Question: Which state is mentioned in the document?
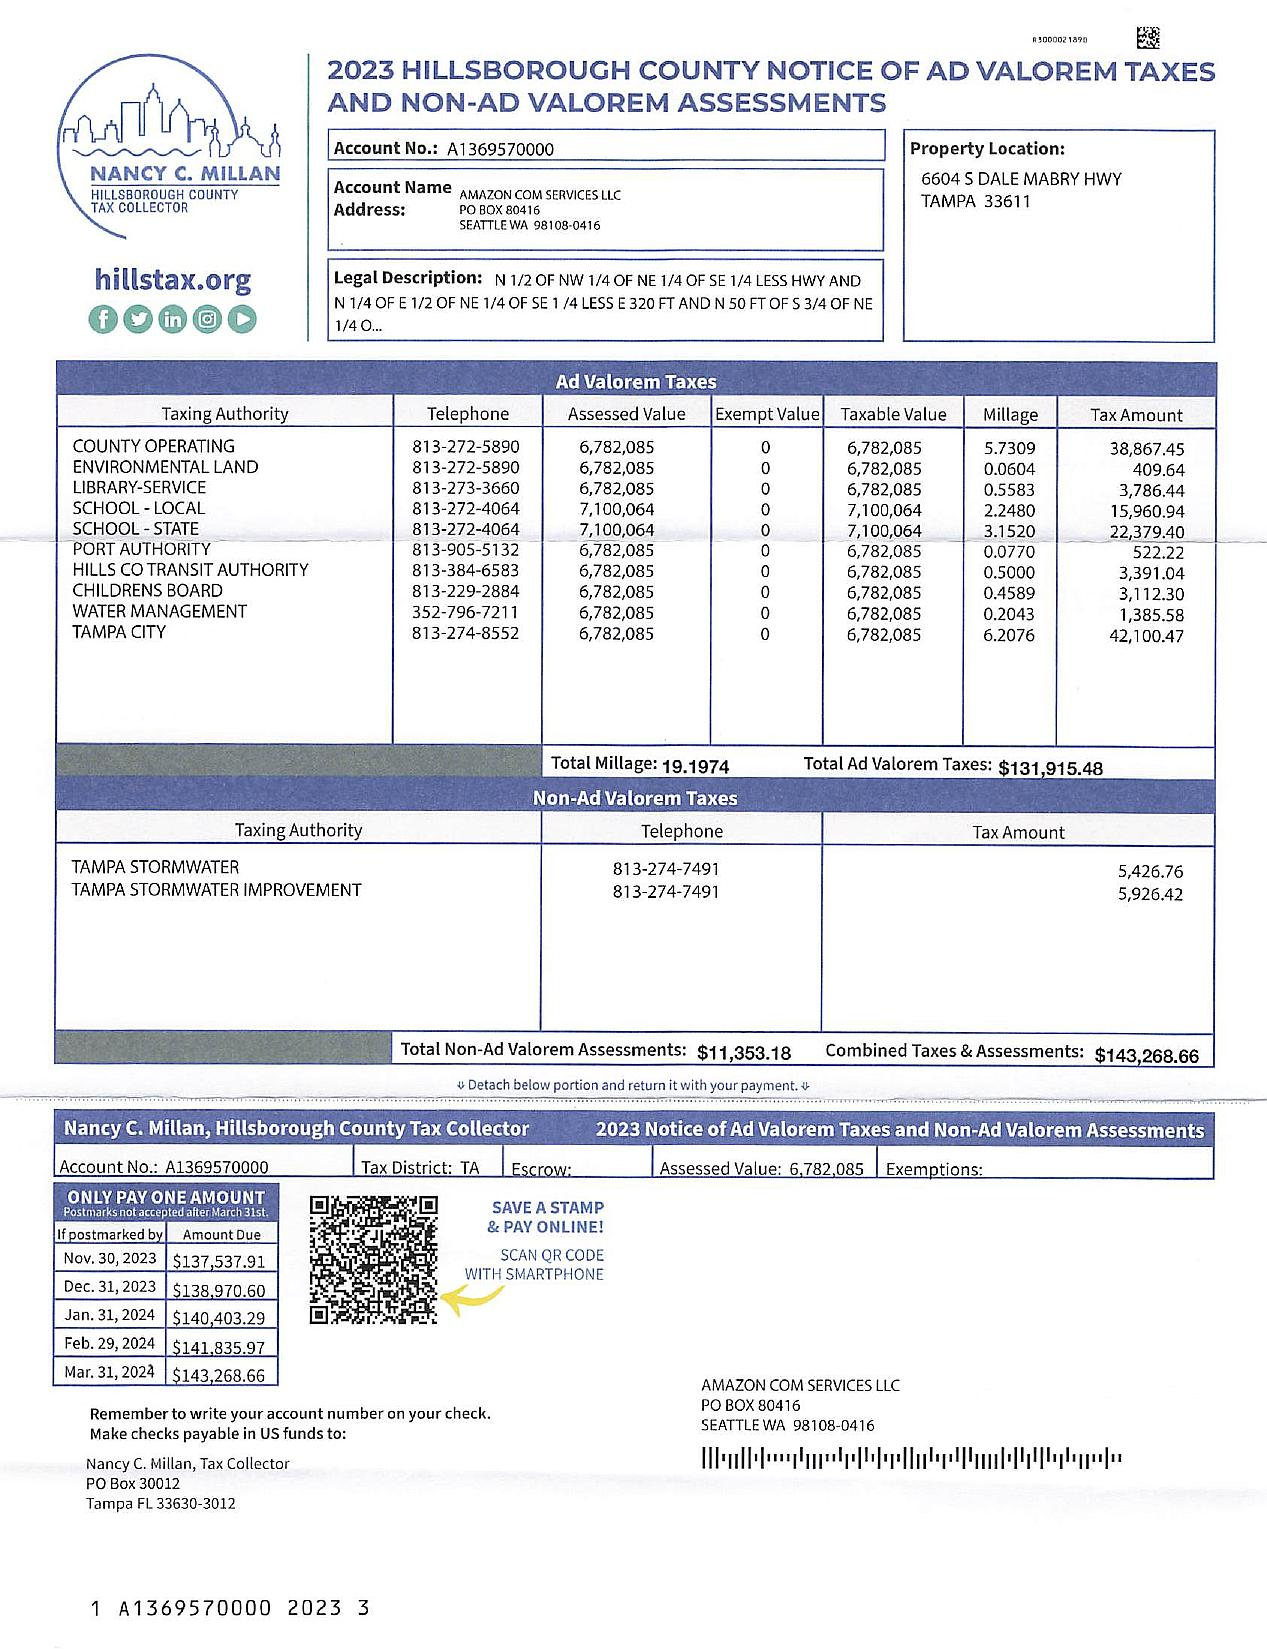
Answer: "FLORIDA"